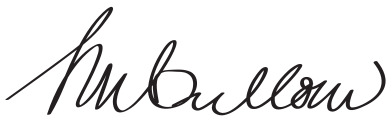
Signature of: shelby moore cullom